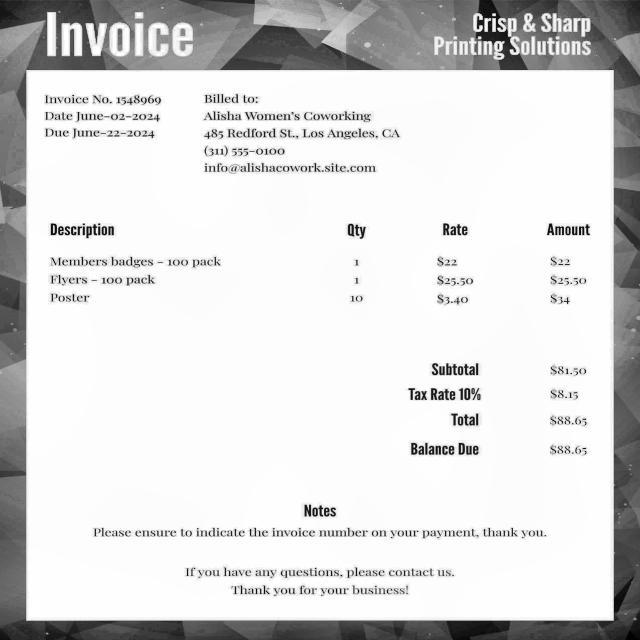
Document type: Invoice